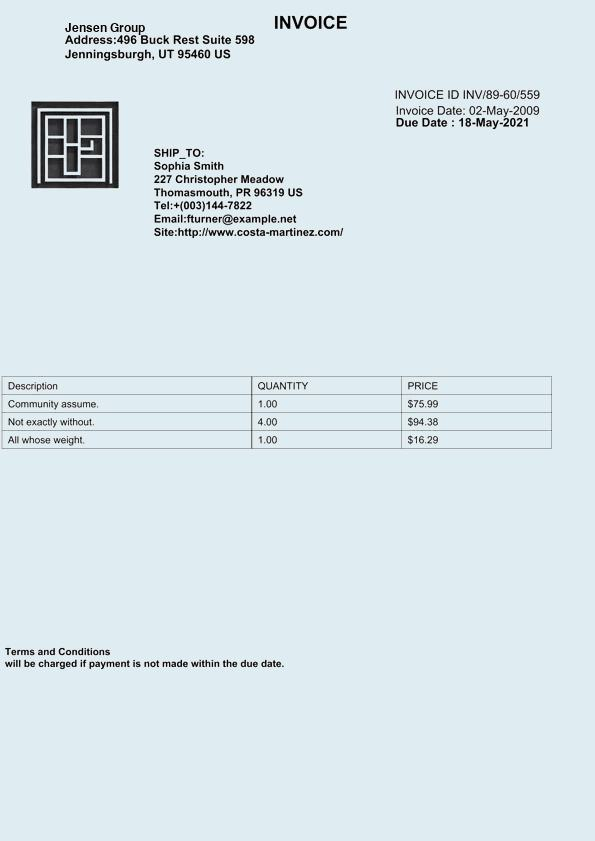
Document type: Invoice